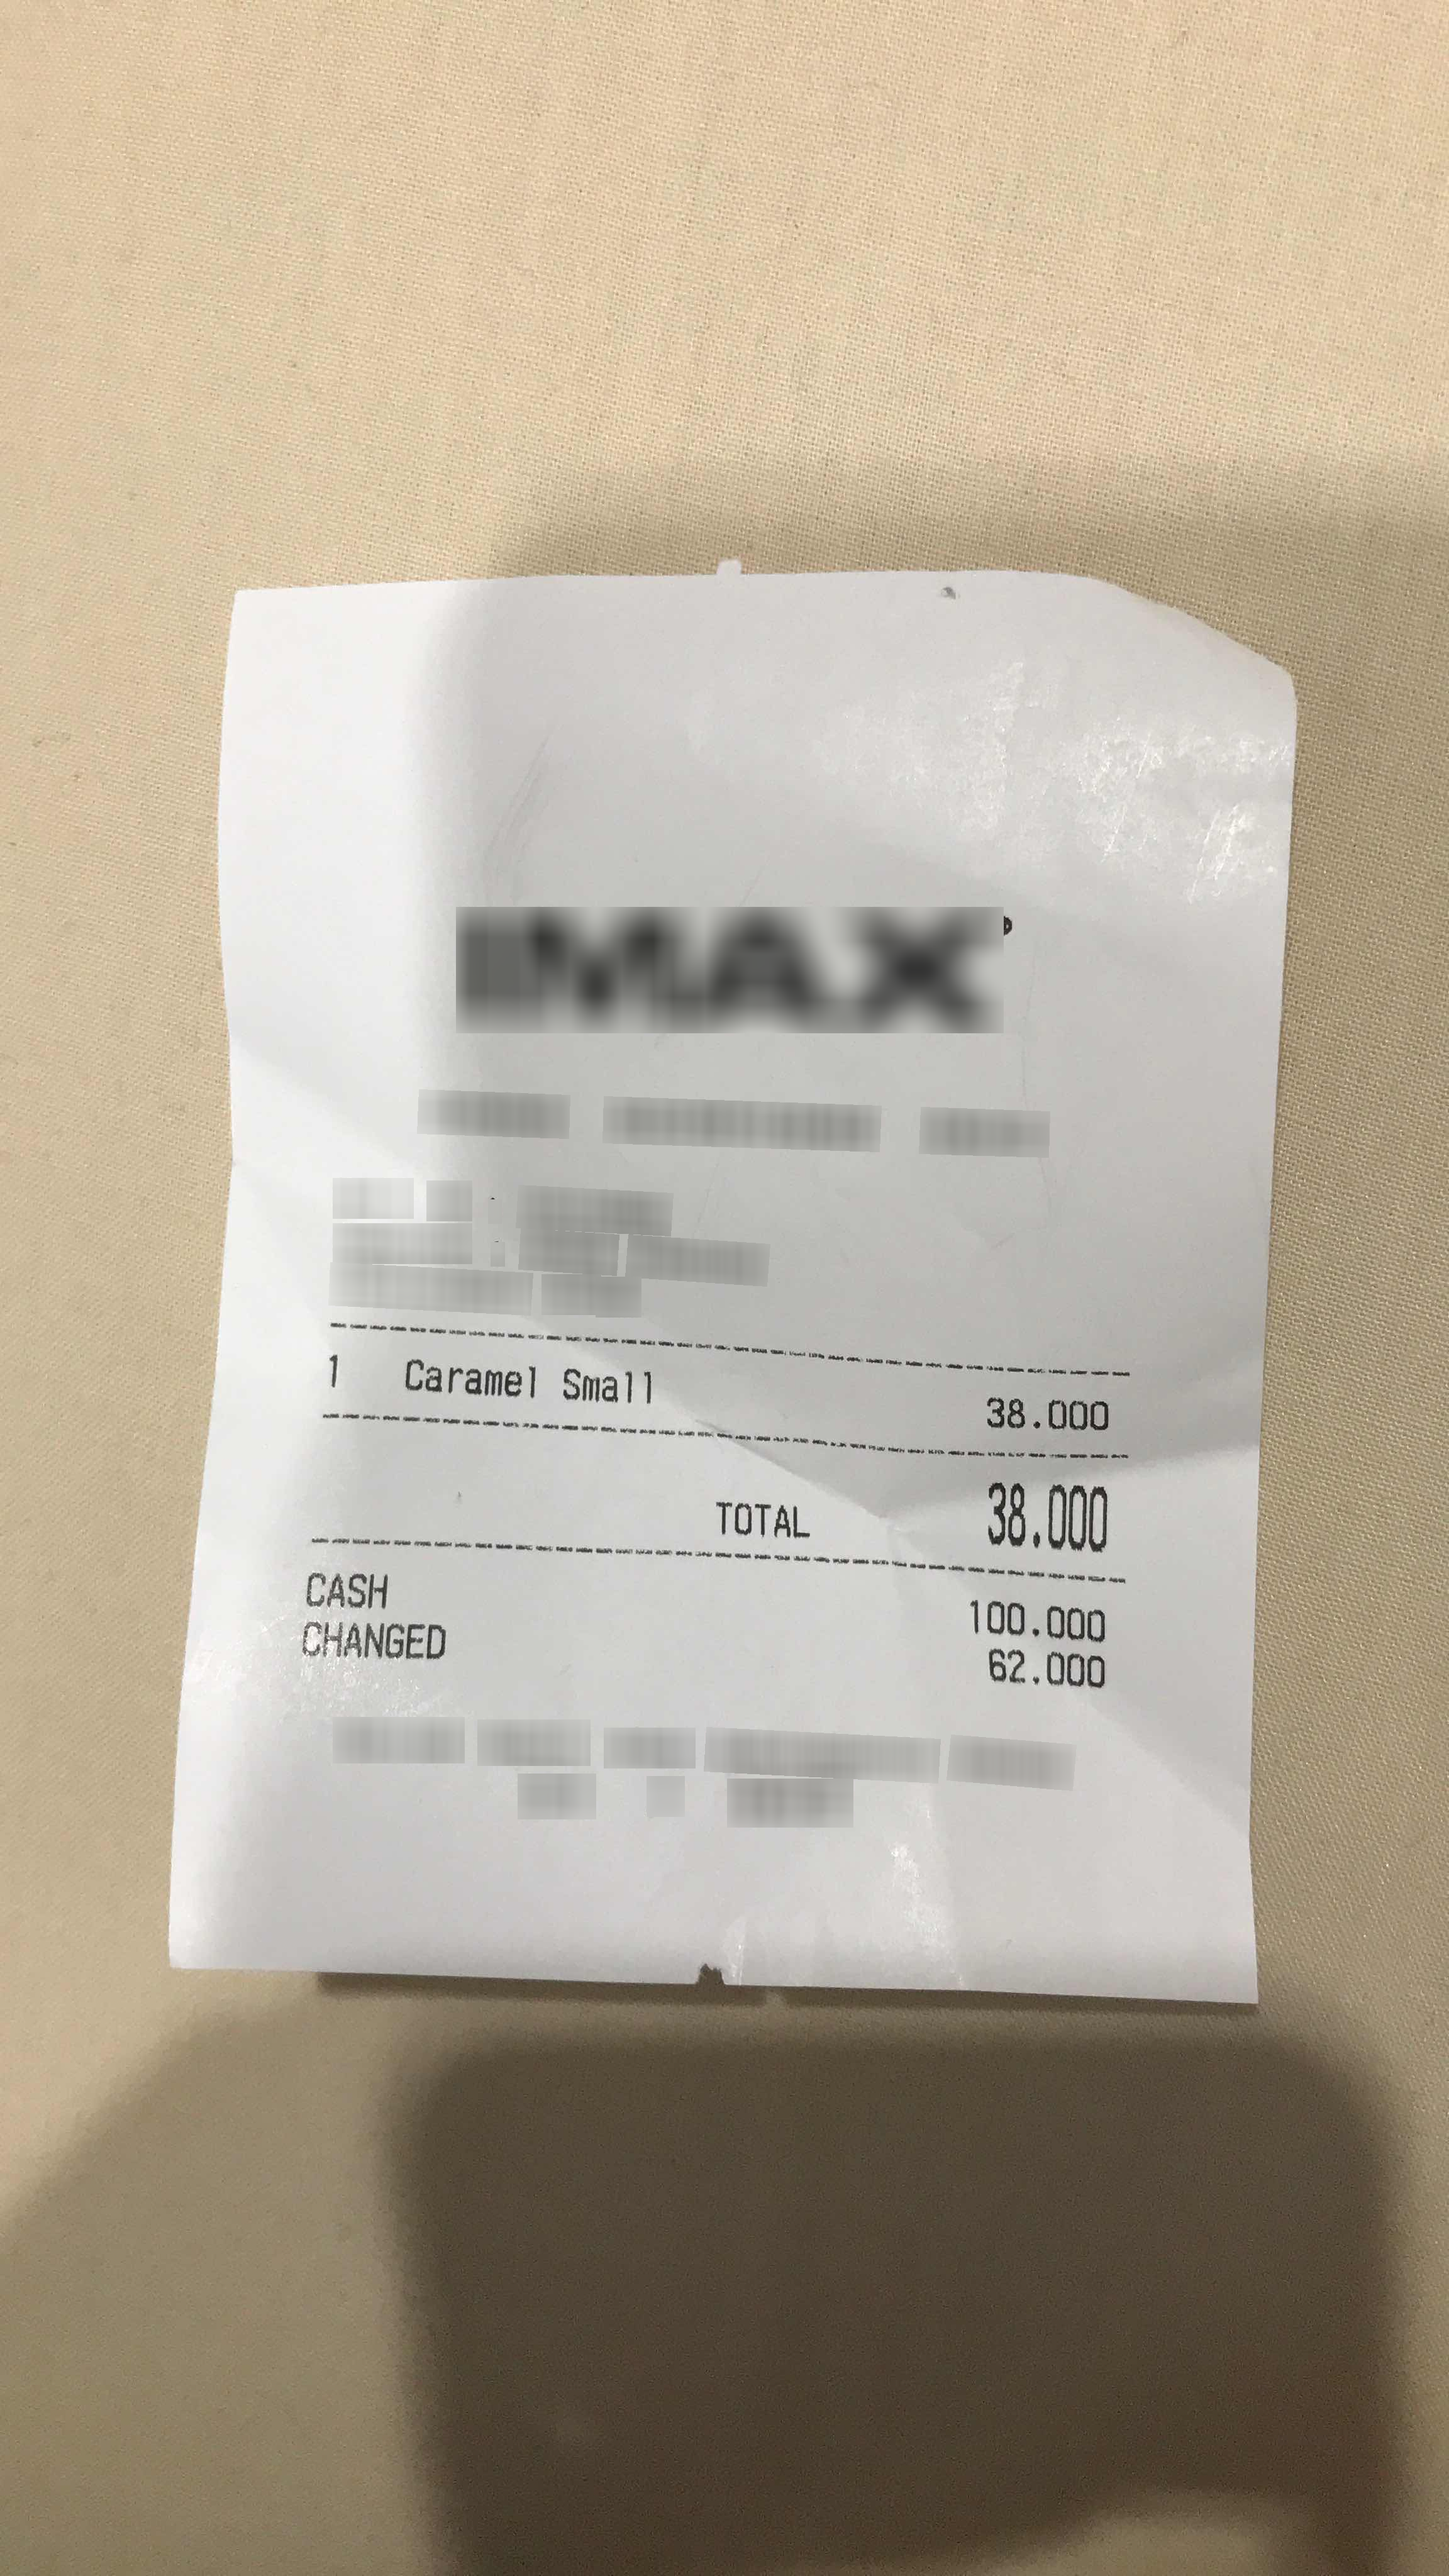
Number of items: 3
Total: 38.000
OCR text regions:
text: TOTAL
text: 38.000
text: CASH
text: 100.000
text: CHANGED
text: 62.000
text: 1
text: Caramel
text: Small
text: 38.000